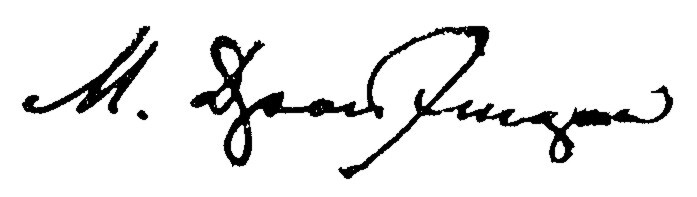
Signature of: mykhailo drai khmara